Question: Describe the condition in detail:
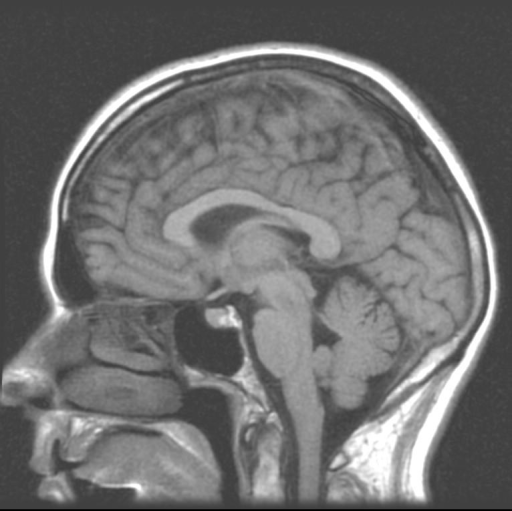
Answer: The disease is discussed as: Lesions/Condition: Choroid Plexus Papilloma

Derived from choroid plexus epithelium

WHO Grade: I

The most common symptoms are headache, bulging fontenelle, vomiting, ataxia, and enlarging head circumference.  The etiology of the hydrocephalus seen in these patients is not completely understood - it may be in part due to overproduction of CSF by the CPP, blockage of the arachnoid granulations by hemorrhage, or mechanical obstruction.

Common  Locations: In children, CPPs more often occur in the lateral ventricles, while fourth ventricle CPPs are more common in adults. 50% occur in the atrium of the lateral ventricles, and 40% occur in the 4th ventricle.

Demographics: Most common clinical profile is a child in the first 2 years of life.  Lateral ventricle CPPs occur with equal frequency in males and females, whereas fourth ventricle CPPs are more common in males (3:2). CPP make up 2-4% of pediatric brain tumors, but only 0.5% of adult brain tumors.

Gross  Morphology: Cauliflower-like mass.

Histology: Normal choroid plexus tissue without atypia.

Radiology:
CT: CPPs are often calcified and ehnace with contrast.
MRI: T1 hypo to isointense with characteristic hyperintensity on T2. The lesions enhance avidly on post contrast imaging.    On GRE there may be low signal due to calcification or hemorrhage.
MRA: can reveal enlarged choroid plexus vasculature
By imaging it is difficult to differentiate CPP from choroid plexus carcinomas.  Both of these lesions may seed the CSF pathways.

Differential Diagnosis: Choroid plexus carcinoma, ependymoma, meningioma, metastasis

Prognosis  and  Treatment: Resection. Without surgery, the patient is at risk for hydrocephalus from CSF outflow obstruction. Recurrence is rare, and although choroid plexus papillomas have premalignant potential, most have a benign course.